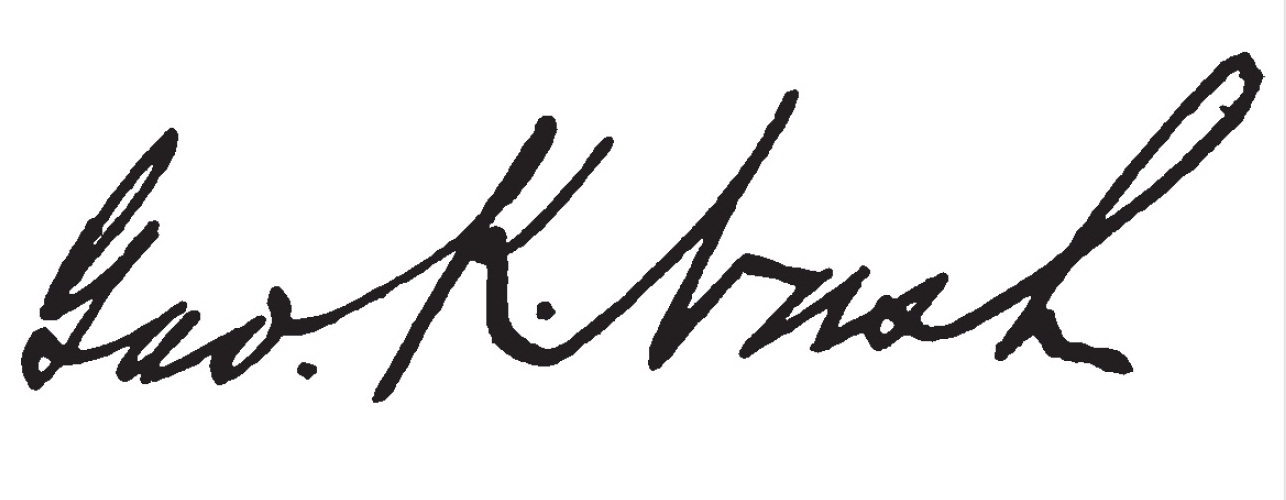
Signature of: george k nash